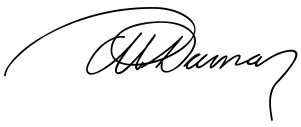
Signature of: alexandre dumas